Question: What jurisdiction, city, or county is the document associated with?
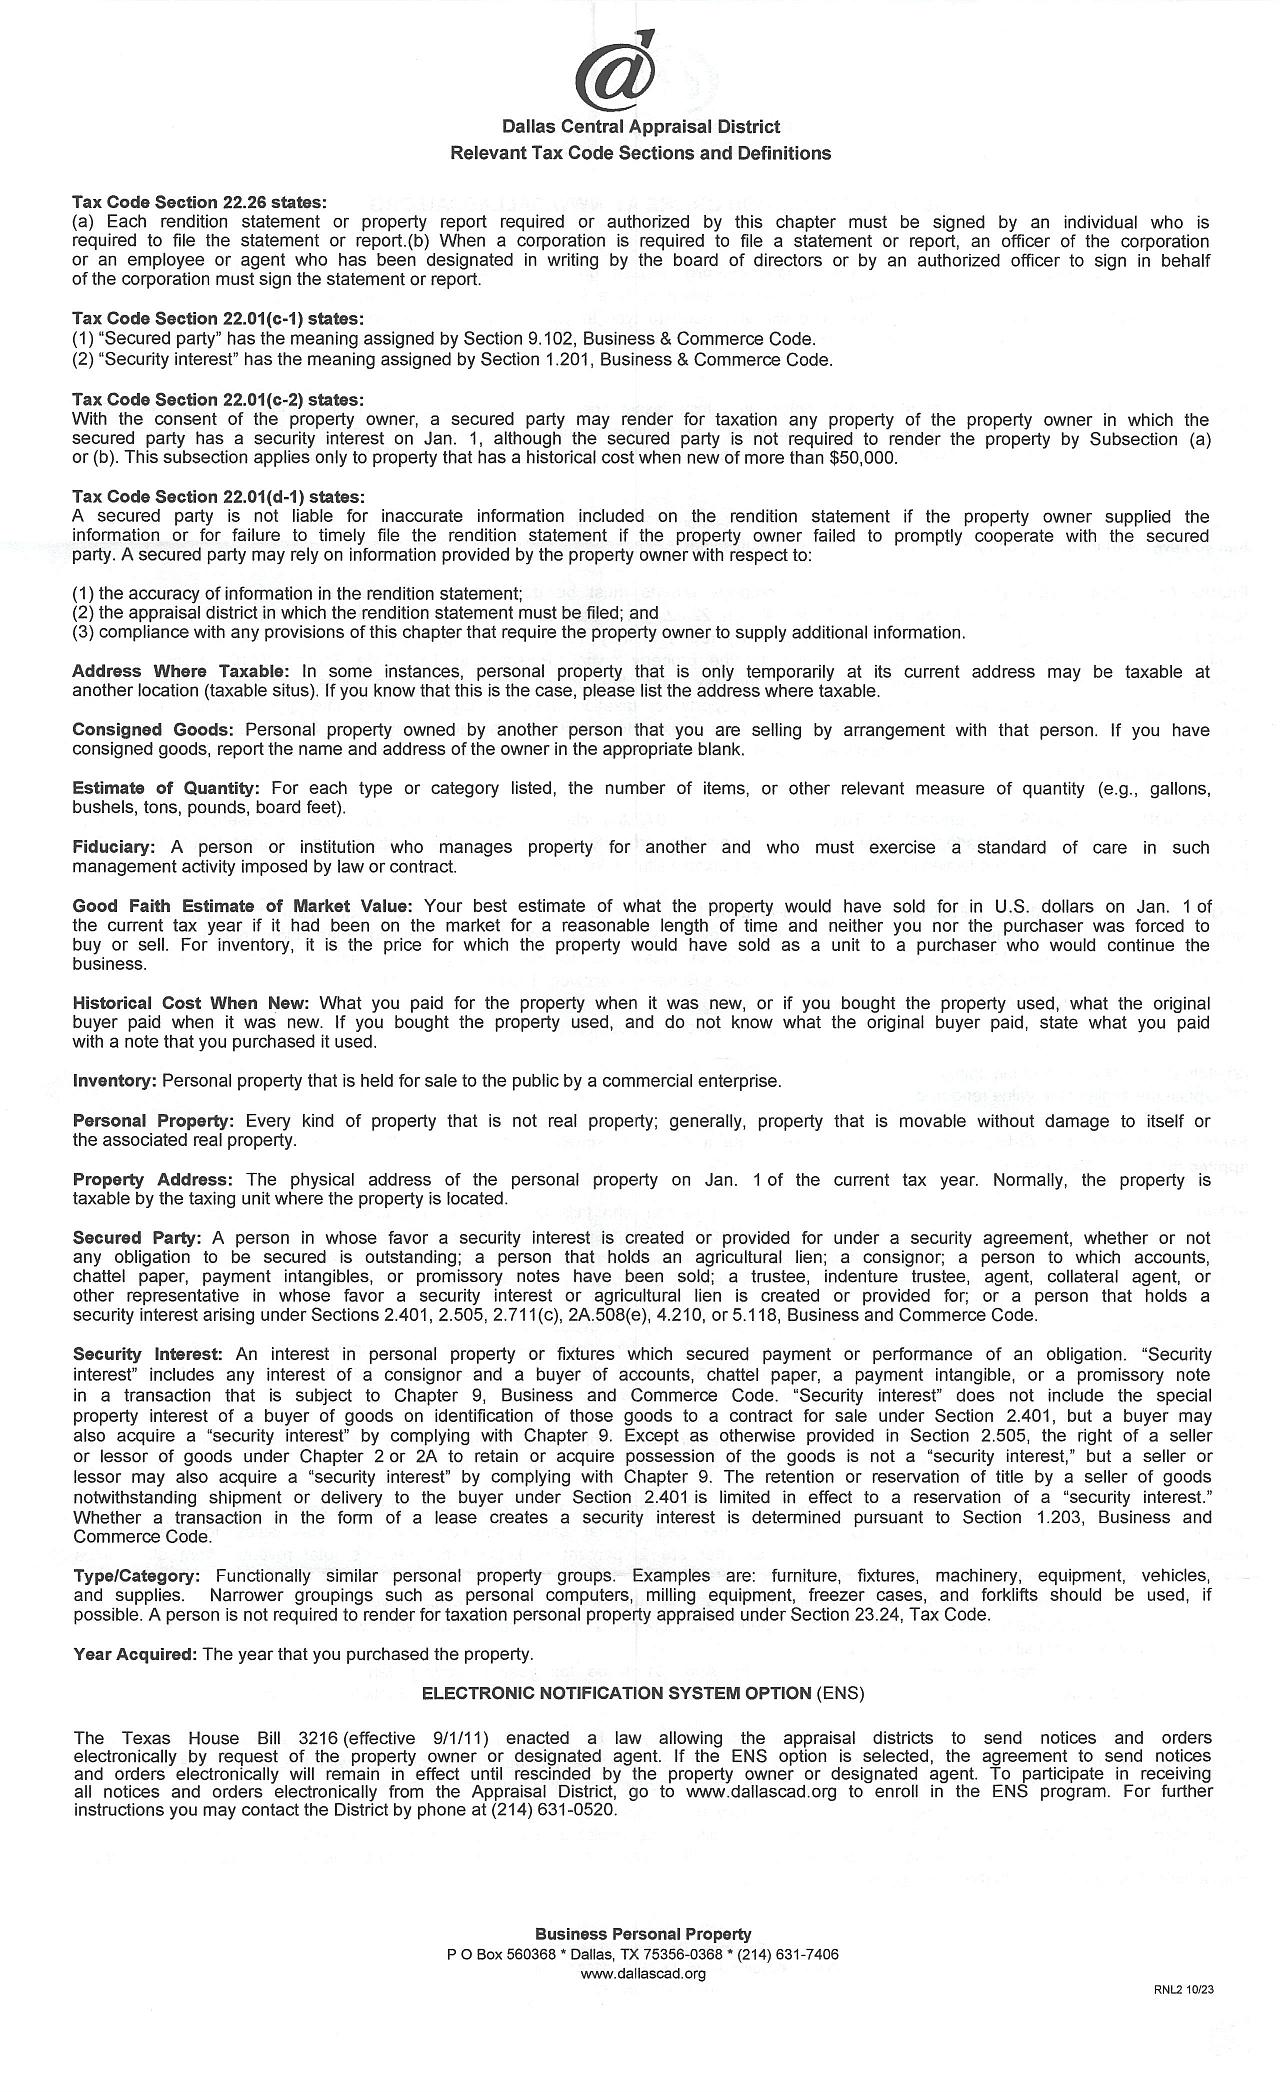
Answer: "Dallas Central Appraisal District"